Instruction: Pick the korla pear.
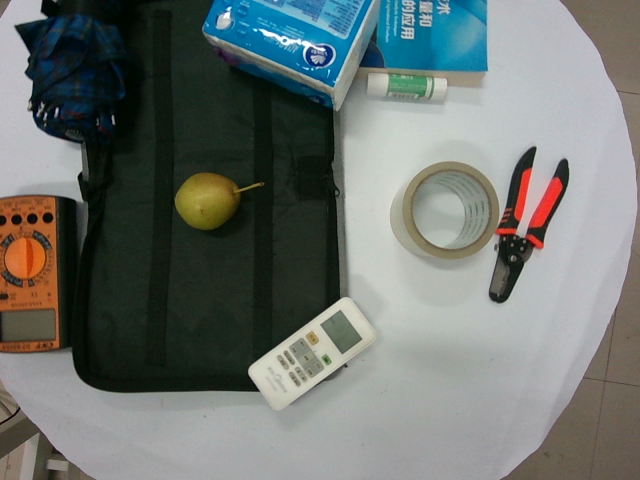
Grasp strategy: vertical